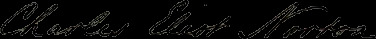
Signature of: charles eliot norton